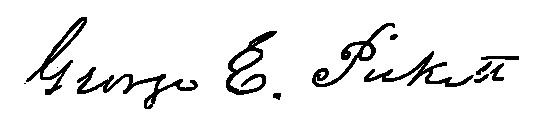
Signature of: george pickett